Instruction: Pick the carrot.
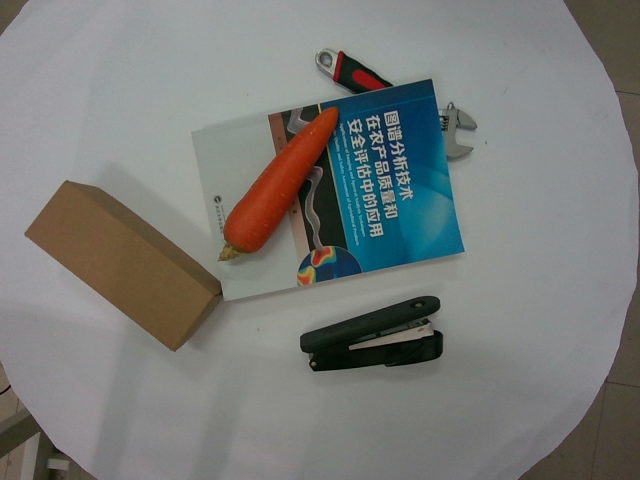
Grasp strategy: vertical